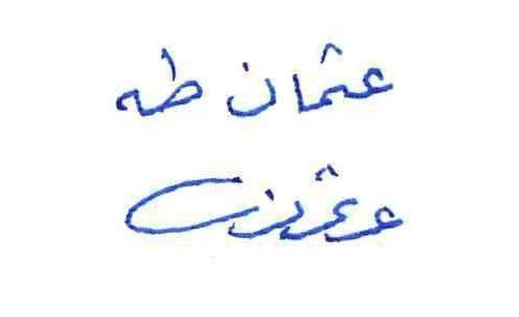
Signature of: uthman taha